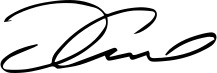
Signature of: tom cruise